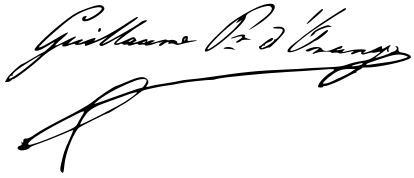
Signature of: william ii of the netherlands